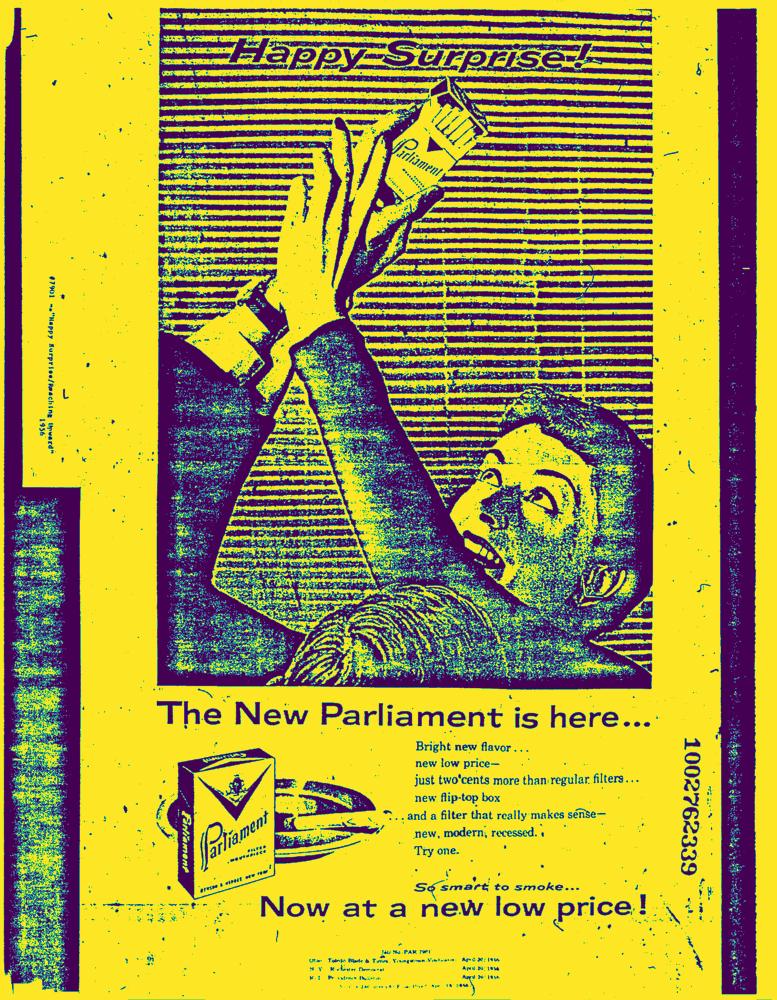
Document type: AD